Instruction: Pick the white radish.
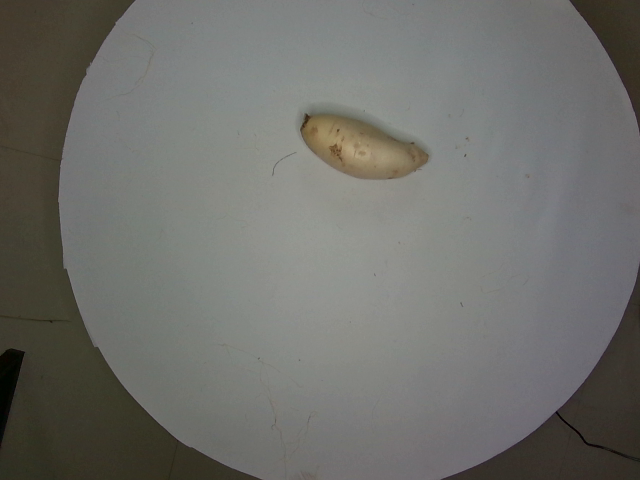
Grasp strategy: vertical